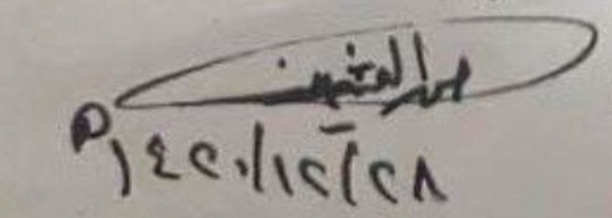
Signature of: muḥammad ibn ṣāliḥ al ʻuthaymīn